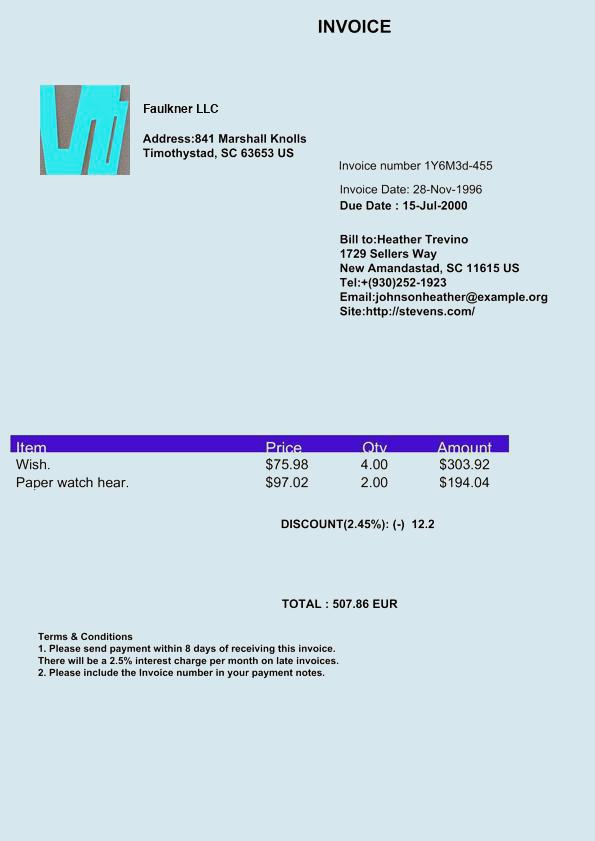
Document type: Invoice